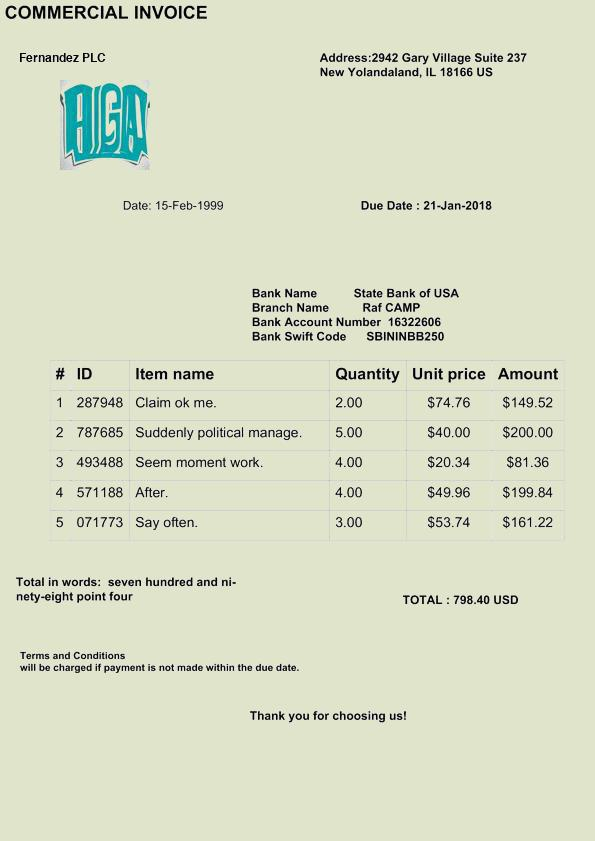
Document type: Invoice